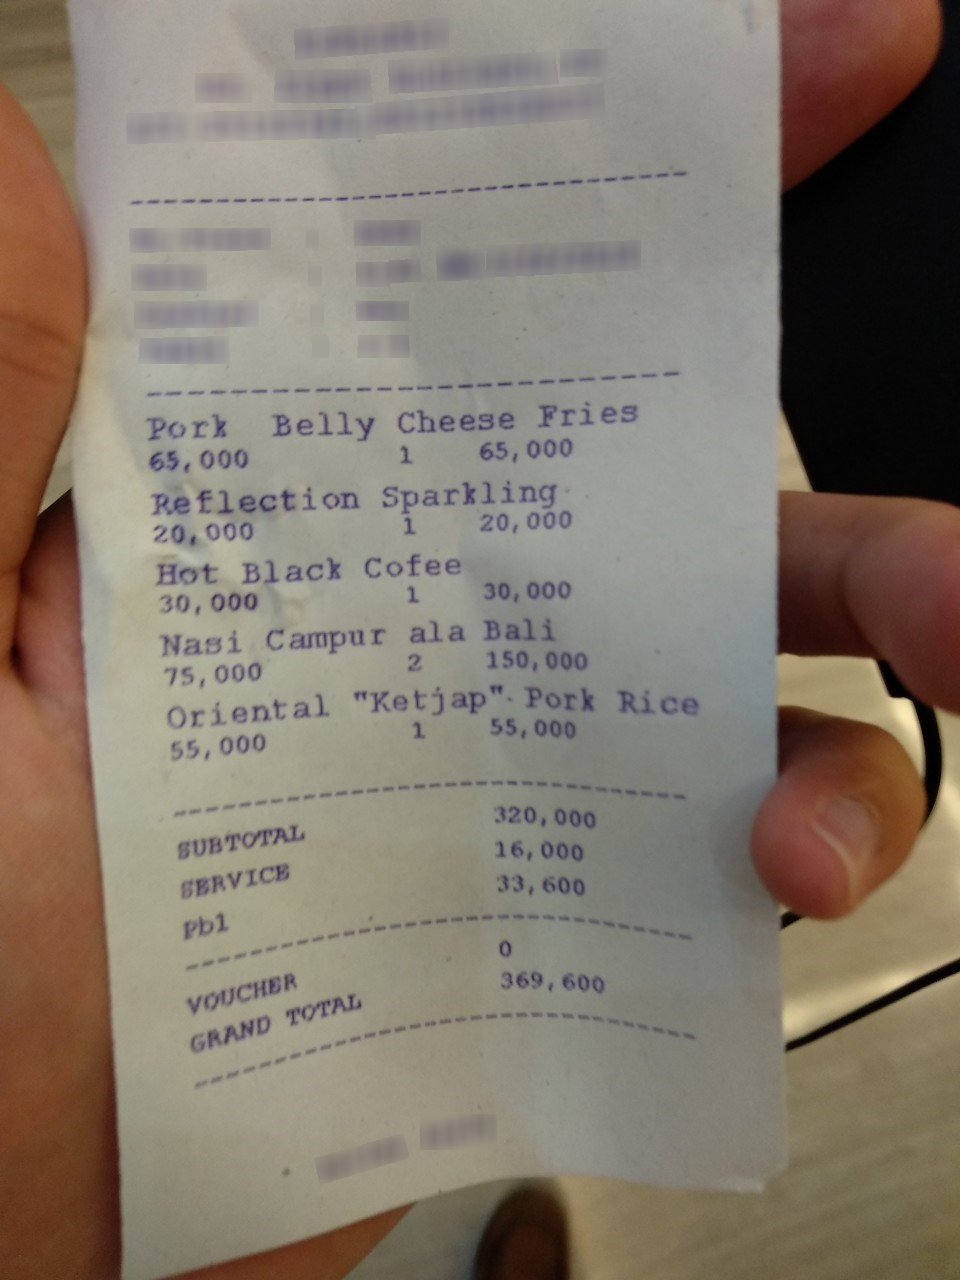
Number of items: 5
Subtotal: 320,000
Service charge: 16,000
Tax: 33,600
Total: 369,600
OCR text regions:
text: Pork
text: Belly
text: Cheese
text: Fries
text: 65,000
text: 1
text: 65,000
text: Reflection
text: Sparkling
text: 20,000
text: 1
text: 20,000
text: Hot
text: Black
text: Cofee
text: 30,000
text: 1
text: 30,000
text: Nasi
text: Campur
text: ala
text: Bali
text: 75,000
text: 2
text: 150,000
text: Oriental
text: "Ketjap"
text: Pork
text: Rice
text: 55,000
text: 1
text: 55,000
text: SUBTOTAL
text: 320,000
text: SERVICE
text: 16,000
text: Pb1
text: 33,600
text: VOUCHER
text: 0
text: GRAND
text: TOTAL
text: 369,600